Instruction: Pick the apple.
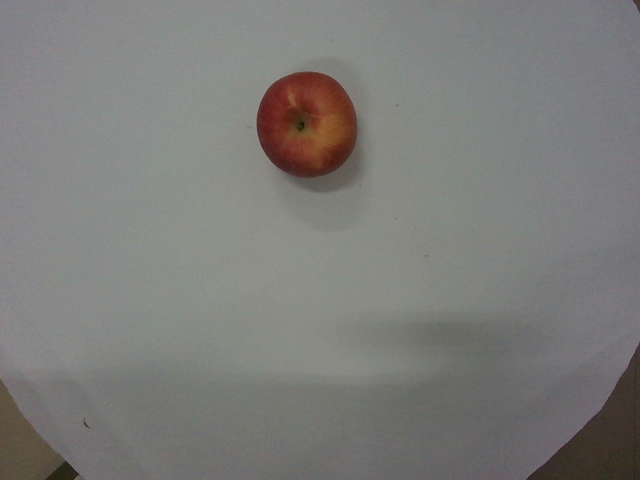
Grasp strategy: vertical